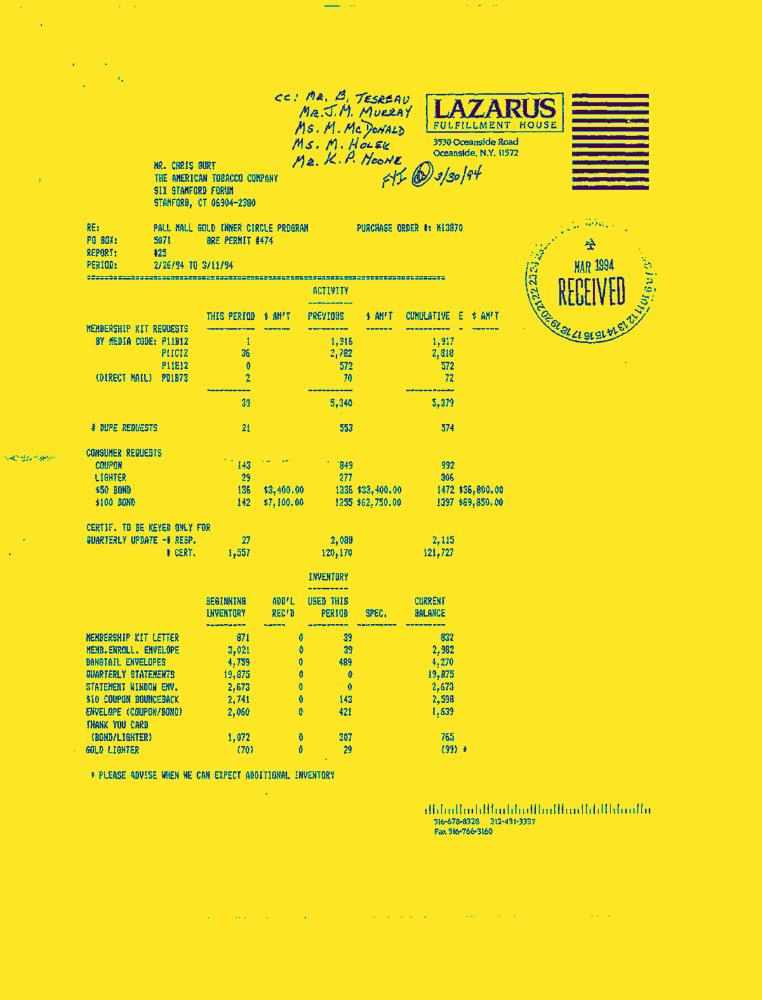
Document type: Invoice-Doc